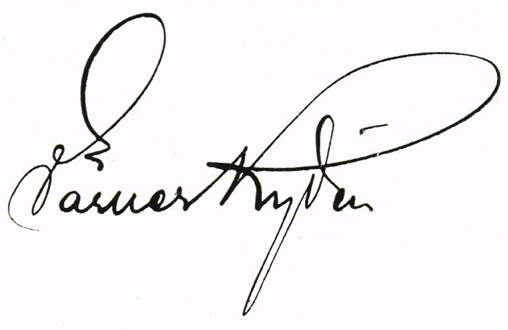
Signature of: värner rydén